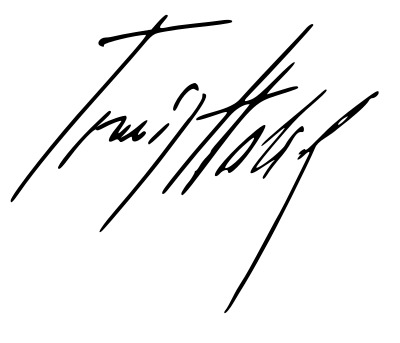
Signature of: tomáš halík